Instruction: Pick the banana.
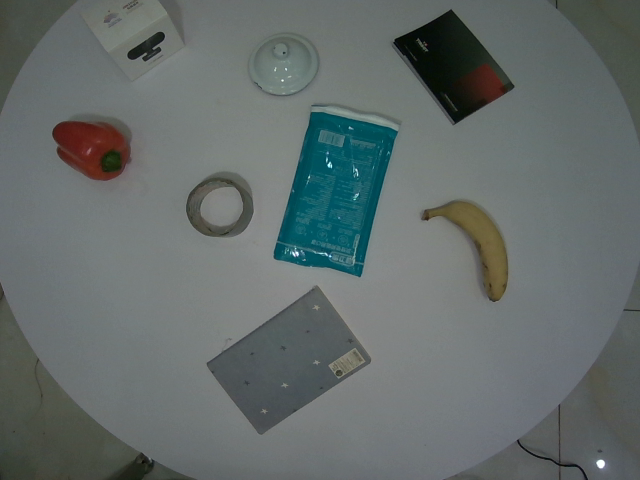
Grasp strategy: vertical